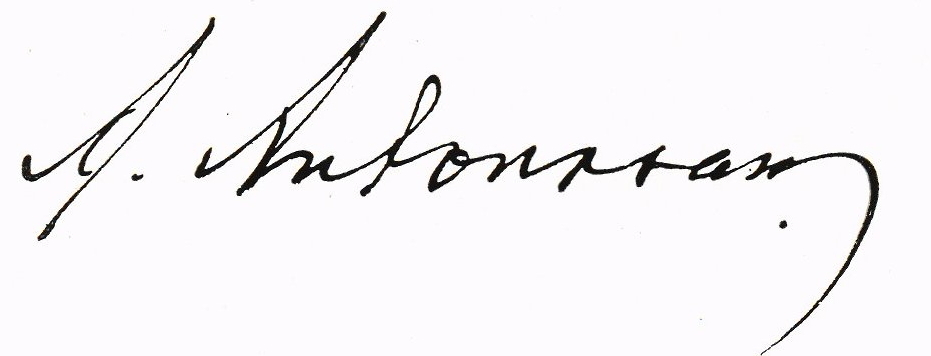
Signature of: anders antonsson